Question: What appears to be the issue?
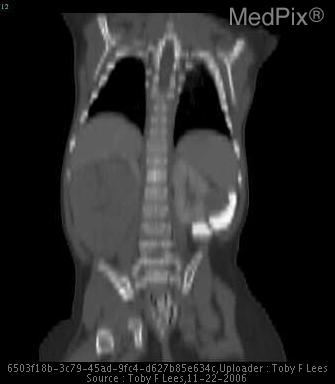
Answer: The findings suggest Right-sided 5x5x8cm echogenic mass in renal fossa exerting mass effect on the right lobe of liver.

On CT, left kidney shows 3x2x2cm mass in the interpolar region.  Involvement of right renal vein could no be excluded.. Large homogeneous, echogenic mass right adrenal fossa, exerting mass effect on the right hepatic lobe, and right renal parenchyma which is not visualized.  5x5x8cm
Left kidney with rounded, echogenic, well circumscribed mass in lower pole 2x2x2cm. The patient might have a history of 10 month old boy, previously healthy, brought to clinic after mom notices a bulge in his abdomen while bathing him..